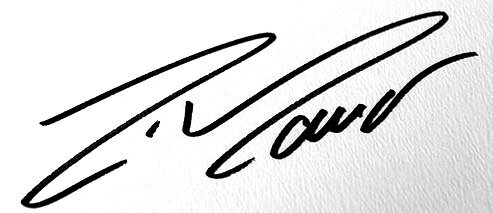
Signature of: felipe massa